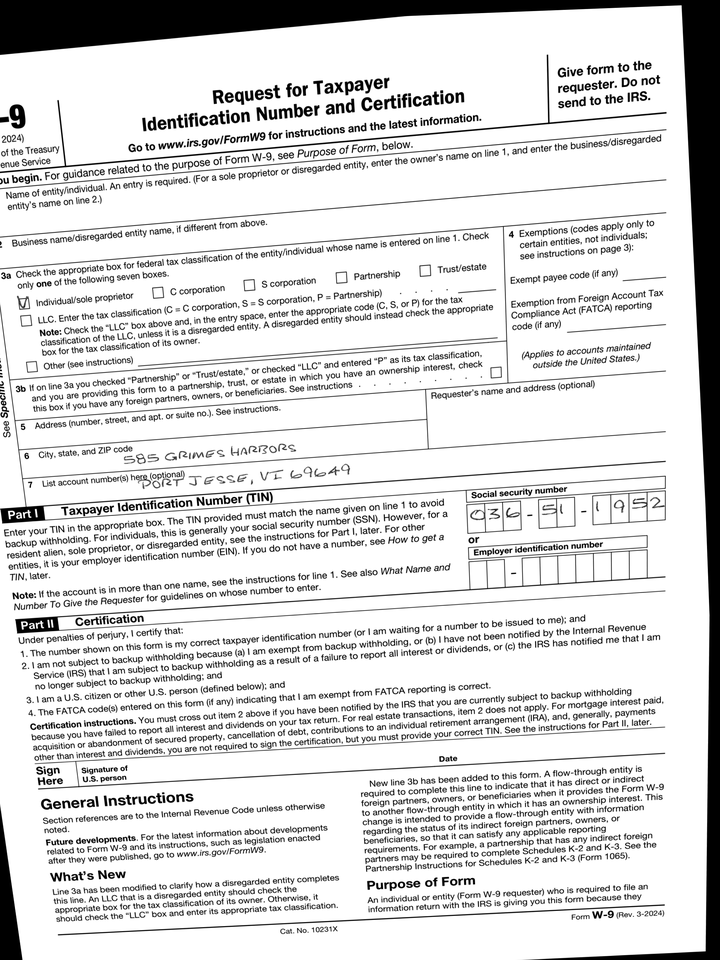
adr1: 585 Grimes Harbors
adr2: Port Jesse, VI 69649
cbx: yes
ssn: 036511952